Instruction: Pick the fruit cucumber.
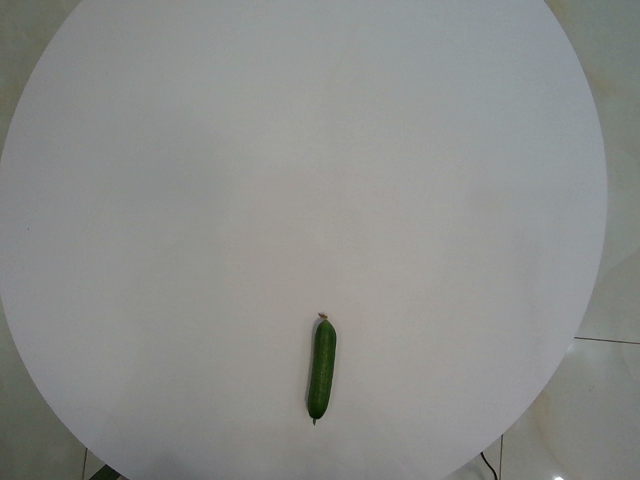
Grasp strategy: vertical